Question: What is the address or location of the property listed in the document?
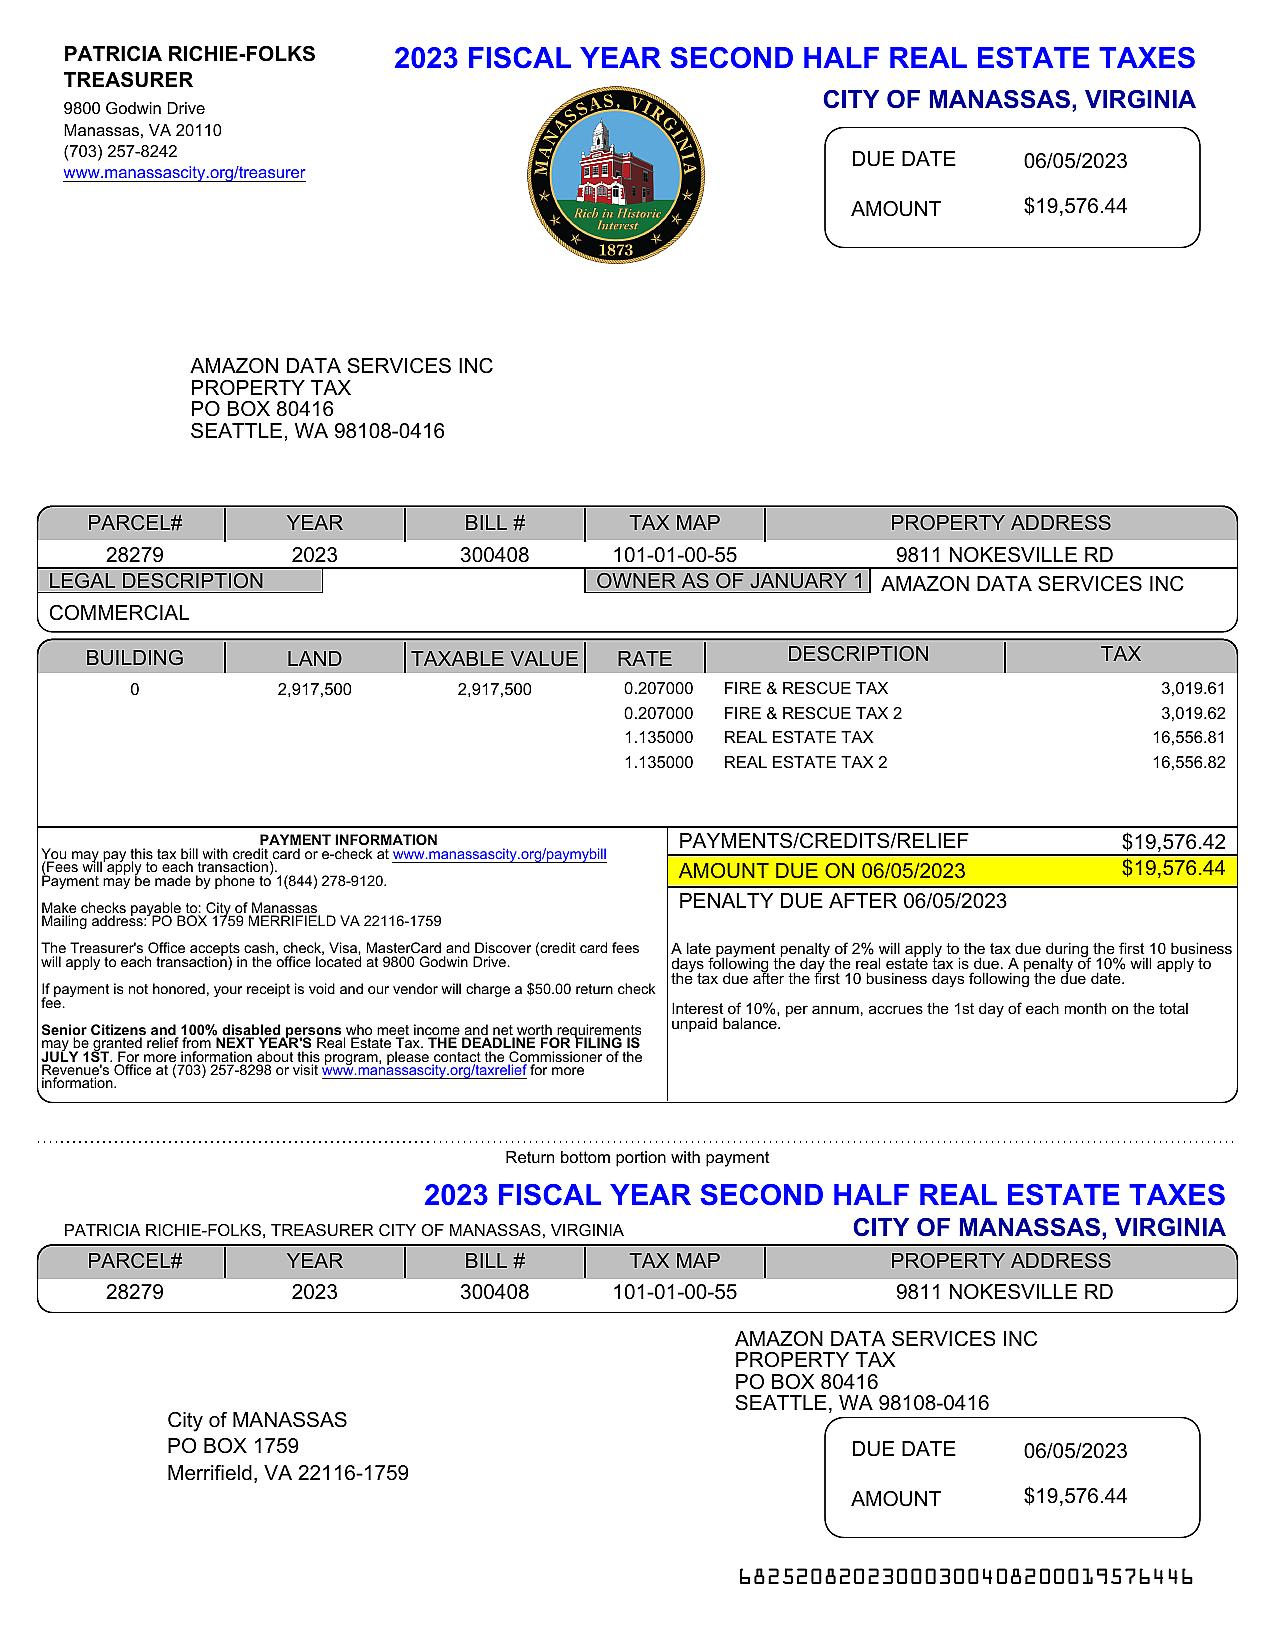
Answer: "9811 NOKESVILLE RD"